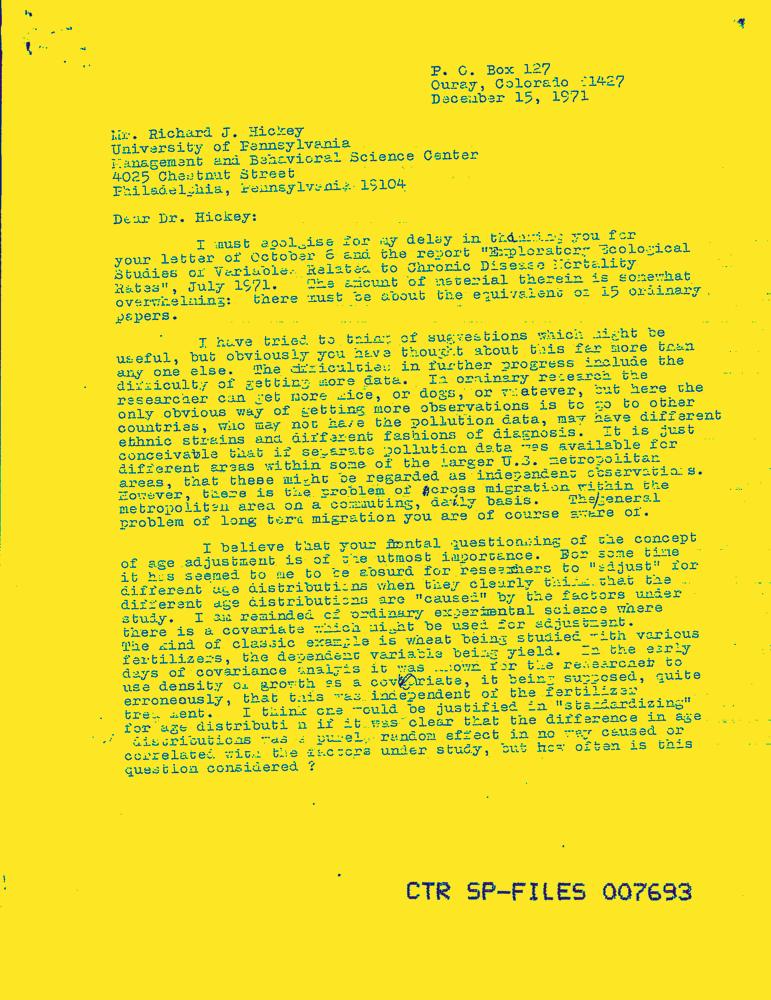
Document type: Letter-Doc